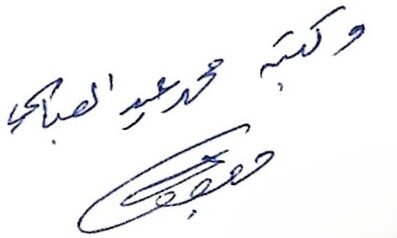
Signature of: muḥammad ʻīd al ʻabbāsī